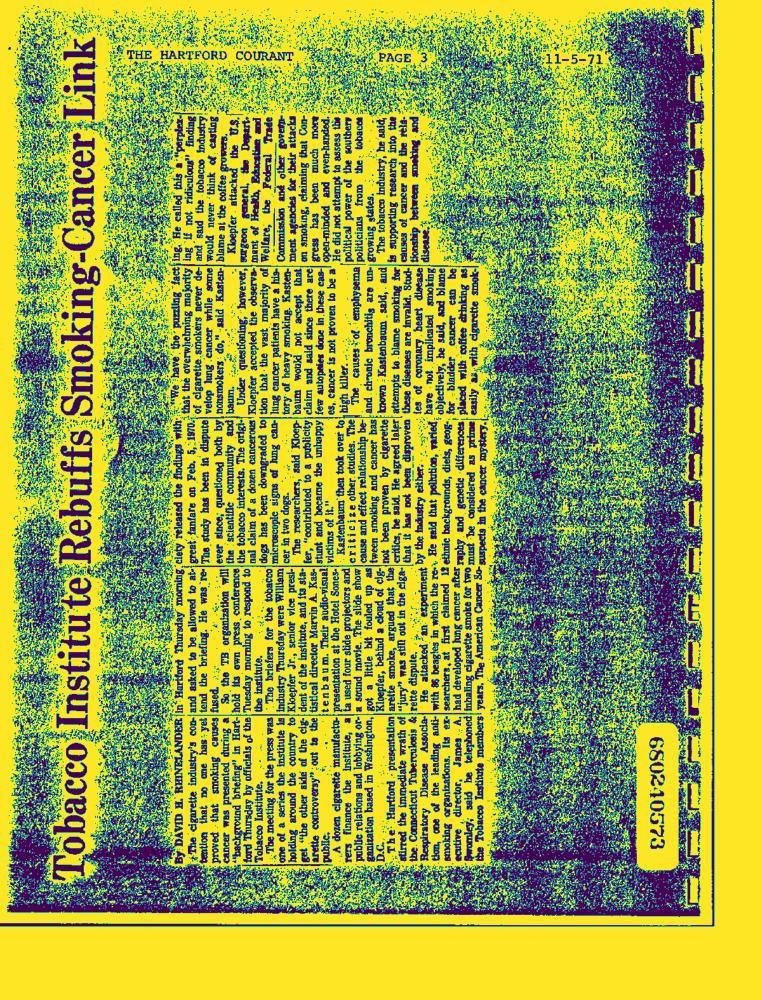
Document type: News-Article